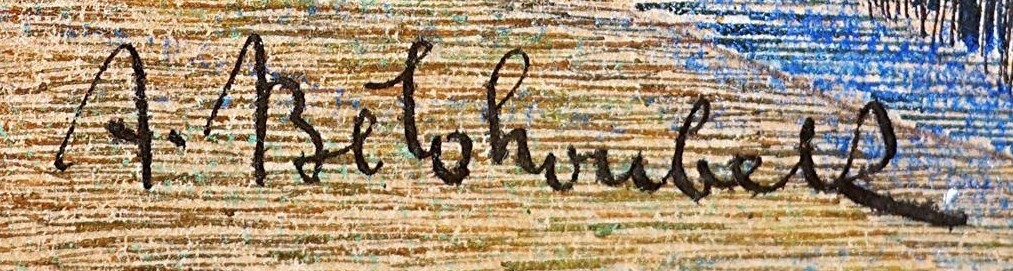
Signature of: adolf bělohoubek